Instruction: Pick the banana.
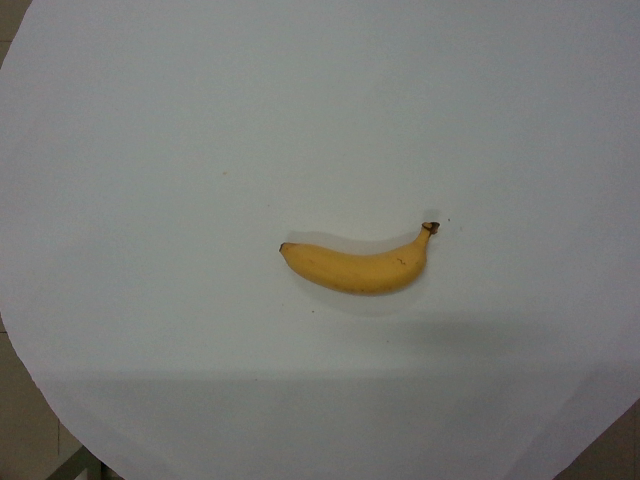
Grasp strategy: vertical